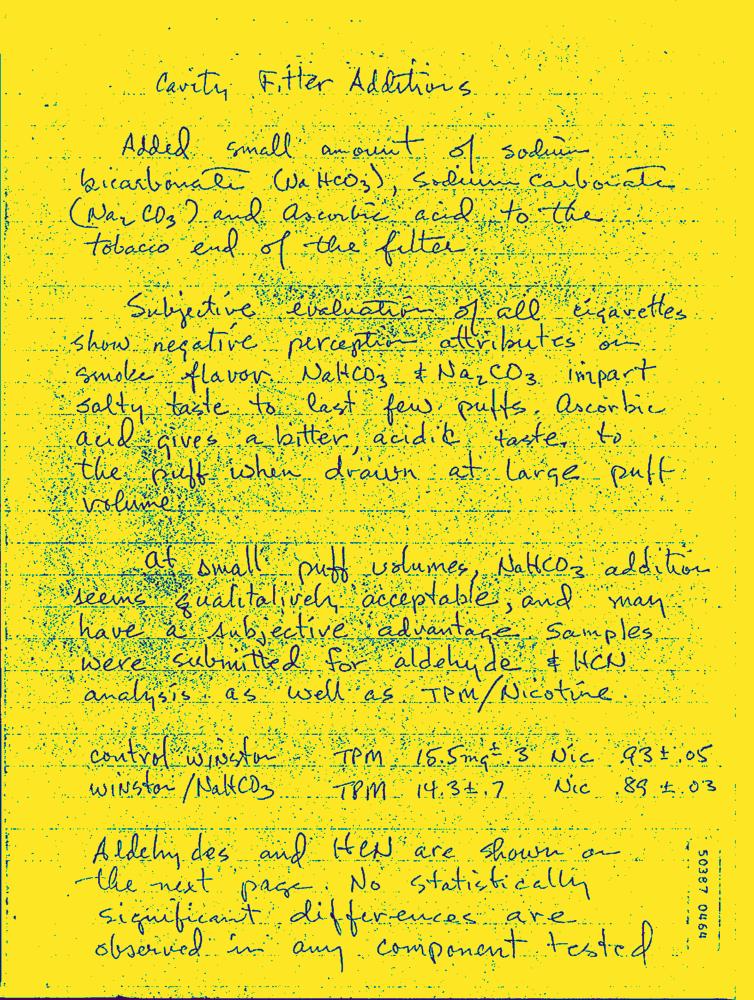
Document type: Hand-Written